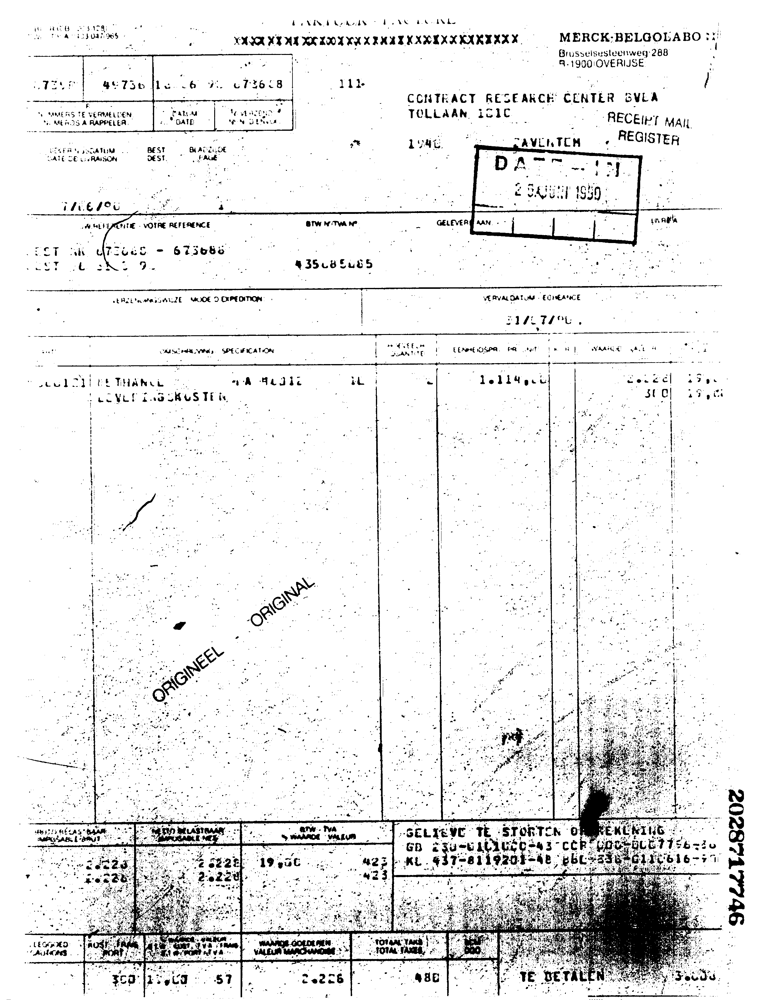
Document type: Invoice